Question: What is the filing due date as per the document?
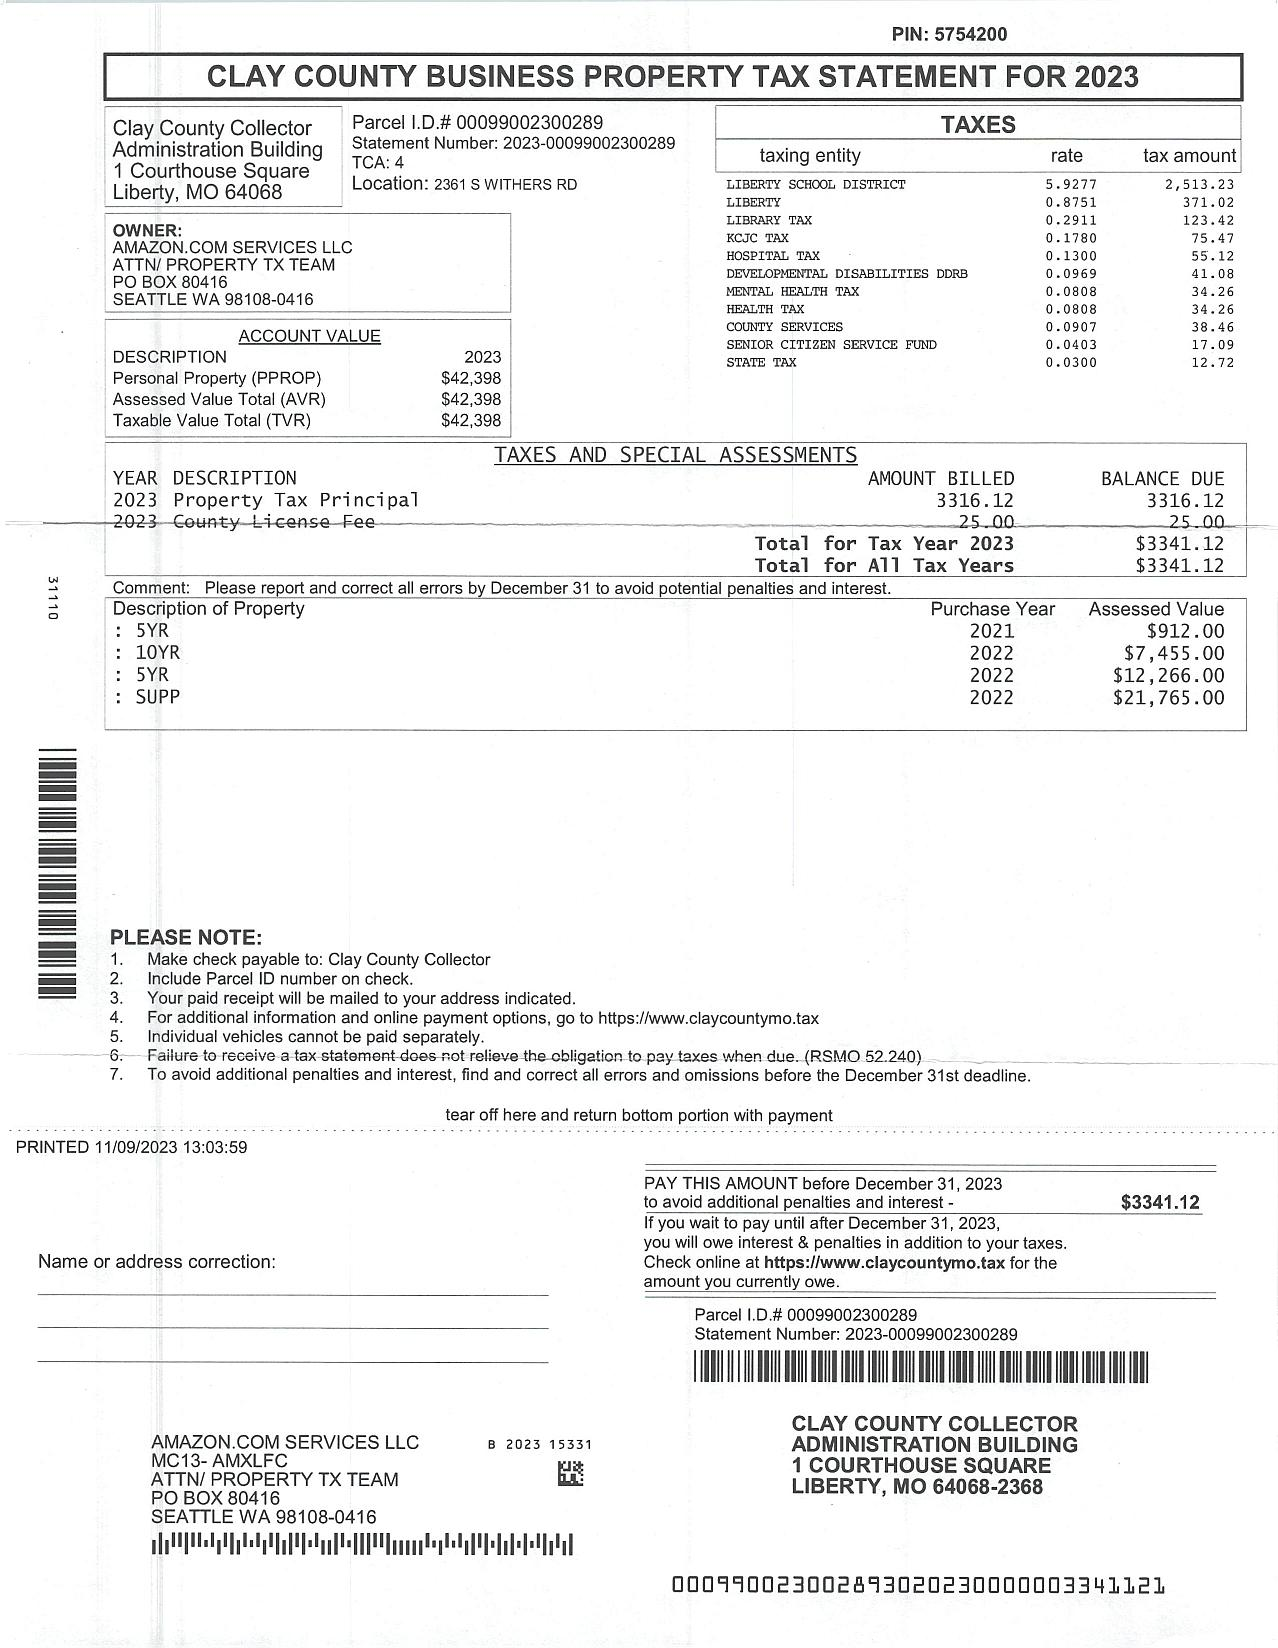
Answer: "31-Dec-23"